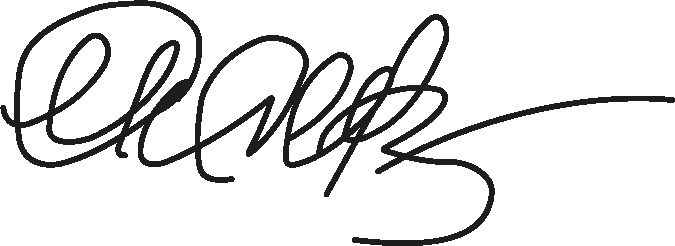
Signature of: absamat masaliyev